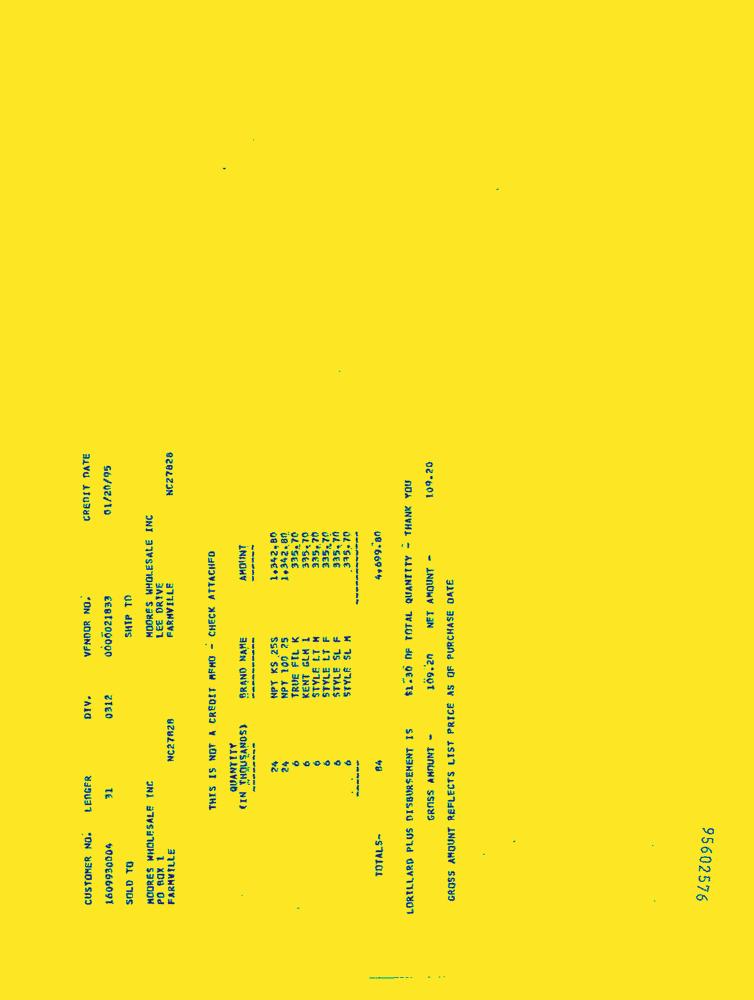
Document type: Invoice-Doc